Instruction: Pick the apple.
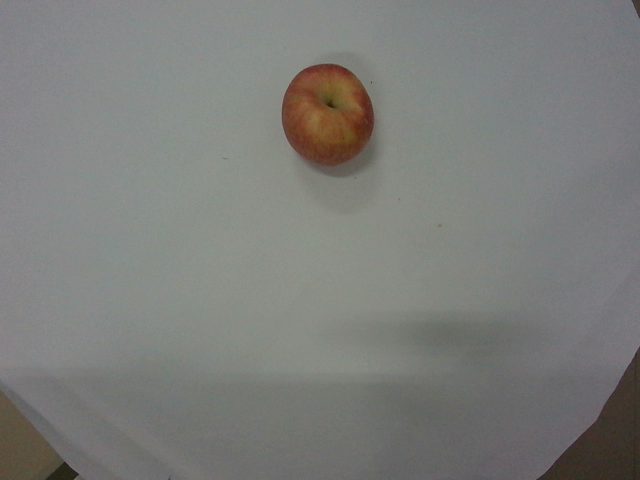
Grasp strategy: vertical